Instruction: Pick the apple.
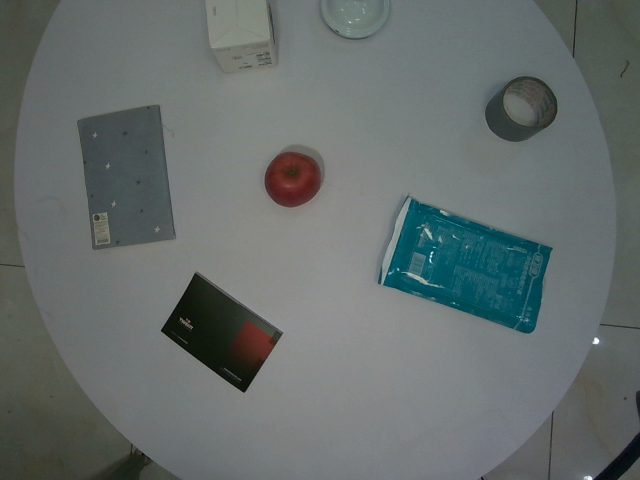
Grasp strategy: vertical